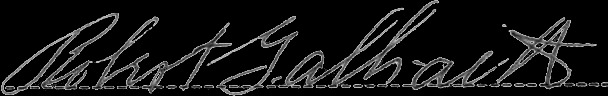
Signature of: robert galbraith